Patient: Female, age 20
A 20-year-old woman was admitted to her local hospital in June, 2010 because of cough and expectoration for 3 months. She was diagnosed as tracheal tuberculosis according to the positive acid-fast bacilli in her sputum and granuloma-like lesions on the tracheal wall with caseous necrosis by bronchoscopy with biopsy. She was given anti-TB medications consisting of Isoniazid (INH), Rifampicin (RFP), Ethambutol (EMB) and Pyrazinamide (PZA). However, her symptoms were not relieved, but deteriorated after 1 month. The bronchoscopy was performed again, revealing tracheal scar stenosis. The biopsy showed chronic inflammation of the upper tracheal mucosa with fibrous tissue proliferation. She was admitted to our hospital on December 9, 2010 for further treatment.
On admission, physical examinations showed that she was clear-minded, breath was 25 times per min, pulse was 93 beats per min, and blood pressure was 126/78 mmHg. On chest examination, her breath sound was rough with wheeze on both sides. The result of abdominal examination was normal. Pulmonary function testing (PFT) showed that her pulmonary function was impaired [vital capacity (VC) =3.29 L (91.9 % pred), the forced expired volume in 1 s (FEV1) =1.11 L (35.2 % pred), the ratio between FEV1 and the forced vital capacity (FEV1/FVC) =33.65 %]. A chest computed tomography (CT; Fig. 1) revealed tracheal stenosis at the thoracic inlet, patchy, nodule-like and streaking lesions with uneven density in both lobes of the lung, and normal lymph node sat mediastinum and lung hilus.
After admission, she continued to receive anti-TB drugs (INH, RFP, EMB and PZA), and then changed to anti-TB drugs [INH, RFP, EMB and streptomycin(SM)] due to liver injury. Electronic bronchoscopy was performed at 3 days after admission (December, 13) under general anesthesia. Mechanical ventilation was used to assist her breathing. The bronchoscopy showed a ring-like scar stenosis about 2 cm below the normal glottis. The bronchoscope (BF BC-260, Olympus Corporation, Tokyo, Japan) with an external diameter of4.9 mmcould pass through the stenosis, but not the bronchoscope (BF IT-260, Olympus Corporation, Tokyo, Japan) with the outer diameter of 5.9 mm. The bronchoscopy (BF BC-260) revealed that the airway wall was rough, the narrowed airway was about 5 cm in length, and the lower end of the stenosis was about 5 cm away from the sharp tracheal carina. No abnormality in the bilateral lobar bronchus was observed.
The tracheal stenosis was treated using the MK58880balloon (1 cm in diameter, Boston Scientific Cork Company, Ireland) with the pressure increased to 303.9 Kpa (3 atm) to dilate the trachea for 10s during which the mechanical ventilation was stopped. Subsequently, the pressure started to decrease and the mechanical ventilation was recovered. The balloon dilatation was repeated 3 times. The bronchial lumen expanded only slightly following the procedure (Fig. 2a, b). On the second day of the balloon dilatation, her symptoms including coughing, shortness of breath, were alleviated. The wheeze and stridor of lungs were reduced under physical examination.
Ten days later, she received bronchoscopic re-examination of the airways and the results still indicated that the bronchoscope (BF BC-260, Olympus Corporation, Tokyo, Japan) could pass through the stenosis, but not the bronchoscope (BF IT-260, Olympus Corporation, Tokyo, Japan). Thus, the high-pressure balloon dilatation treatment was performed again during which the pressure of the balloon was increased to 5 atm and then maintained for 10 s. After 8 inflation cycles, the bronchoscope (BF IT-260, Olympus Corporation, Tokyo, Japan) can pass through the stenosis. However, her cough and shortness of breath symptoms were deteriorated following the treatment, which may be caused by the presence of bronchial edema and spasm. These symptoms were resolved by intravenous and intranasal administration of dexamethasone using atomization device. On the third day after treatment, her cough and shortness of breath symptoms were apparently ameliorated. The physical examinations showed that wheeze and stridor of lungs were remarkably reduced. Then, she was discharged.
Fifty days after the treatment, a repeat PFT showed that her pulmonary function was remarkably improved (VC = 3.40 L (94.8 % pred), FEV1 = 2.06 L (65.5 % pred), FEV1/FVC = 60.51 %). A repeat bronchoscopy showed that the ring-like scar stenosis was dilated, allowing the passage of bronchoscopy (BF IT-260, Olympus Corporation, Tokyo, Japan) (Fig. 2c). During her 1 year outpatient follow-up, no tracheal stenosis was observed. Timeline of past history of the patient was listed in Table 1.
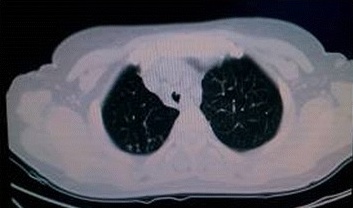